Question: Which state is mentioned in the document?
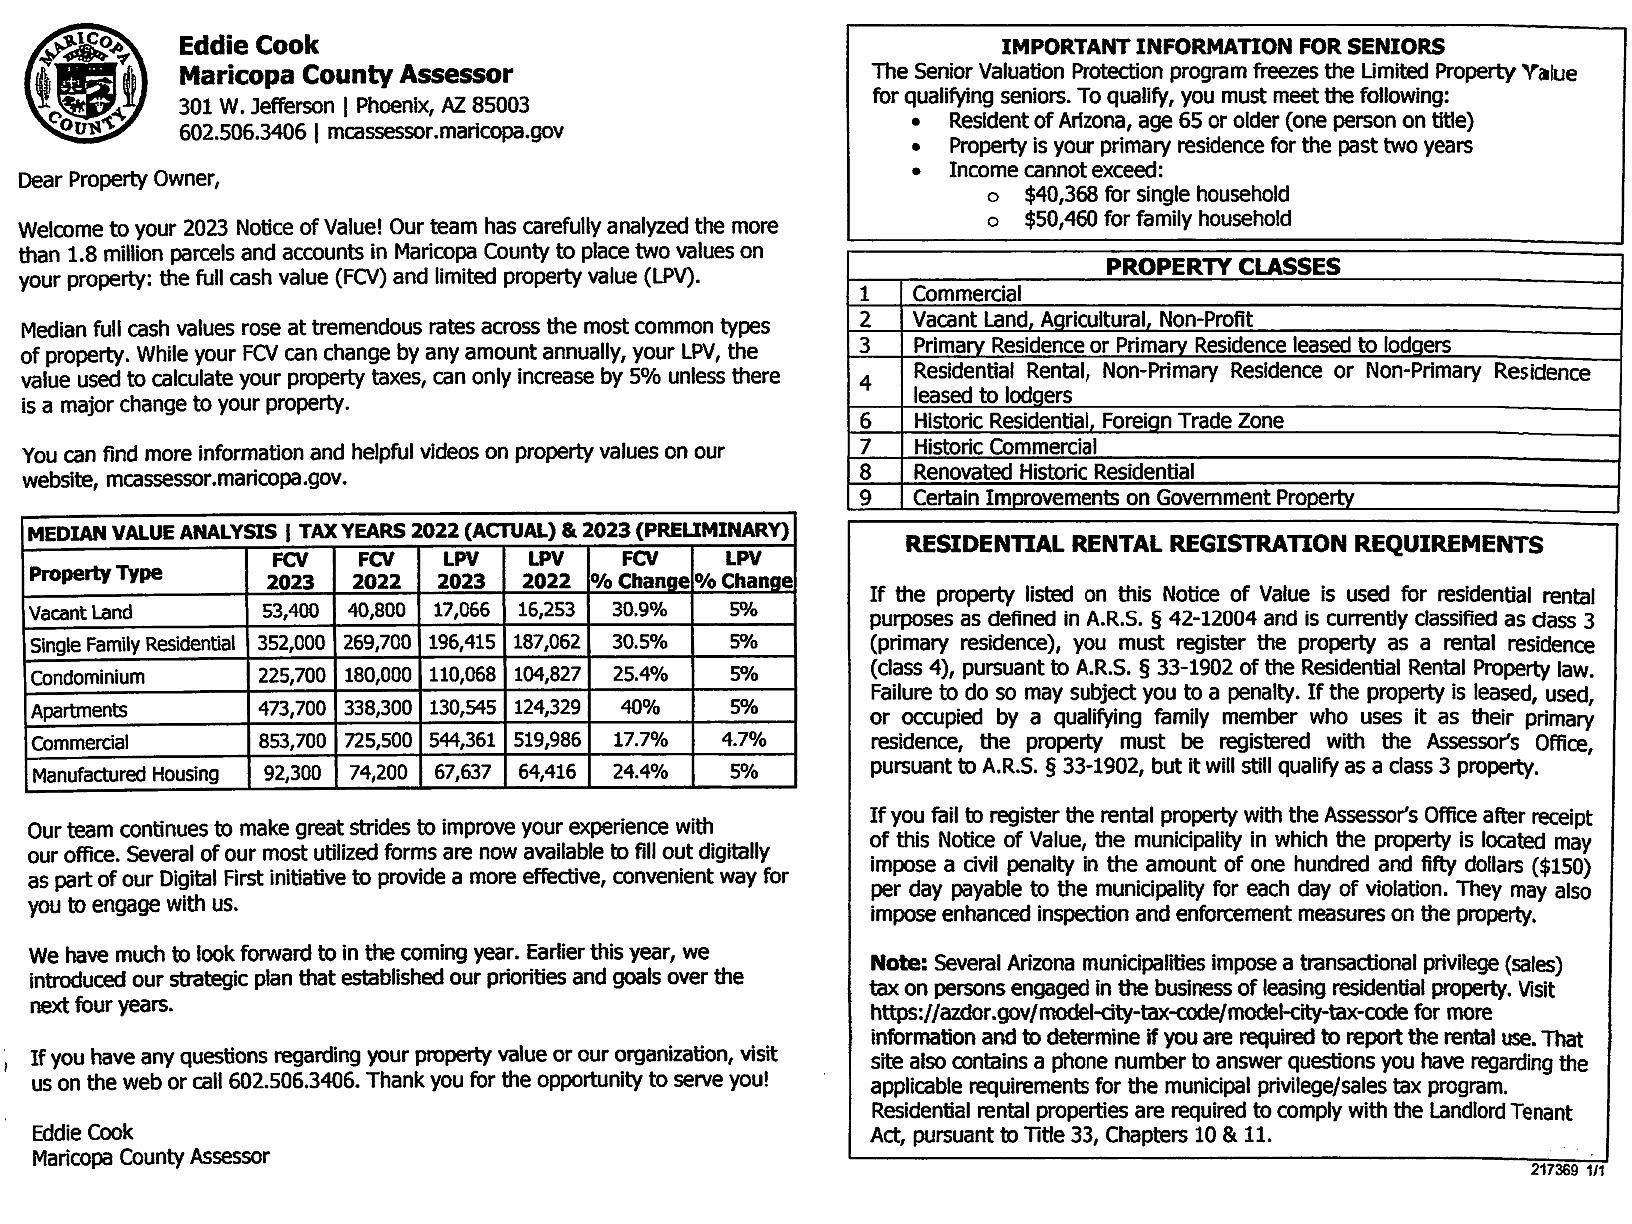
Answer: "Arizona"